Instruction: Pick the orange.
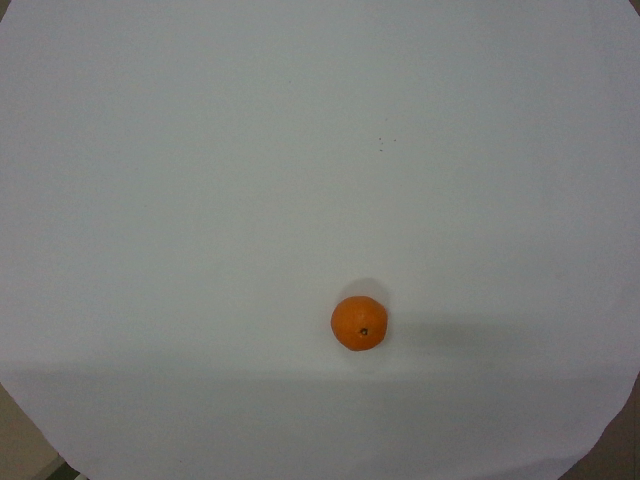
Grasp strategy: vertical